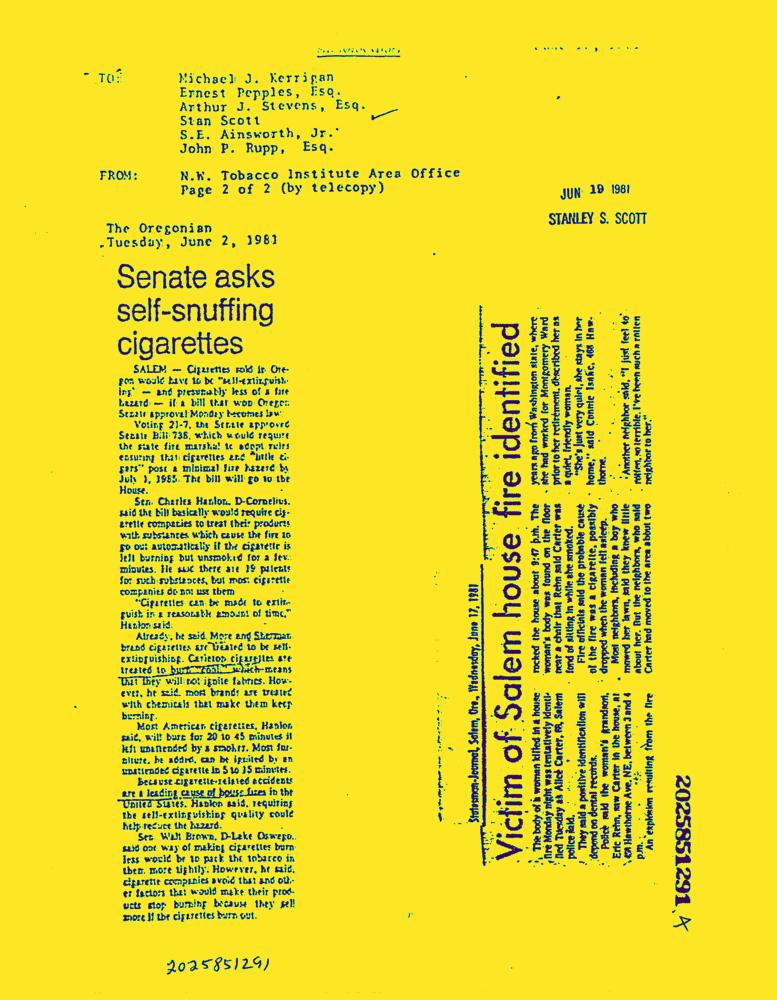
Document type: News-Article